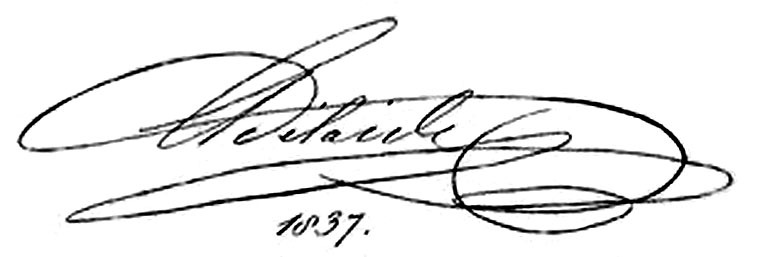
Signature of: adelaide of saxe meiningen